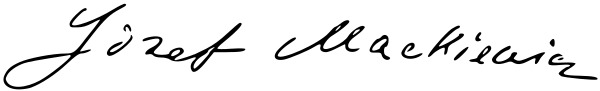
Signature of: józef mackiewicz